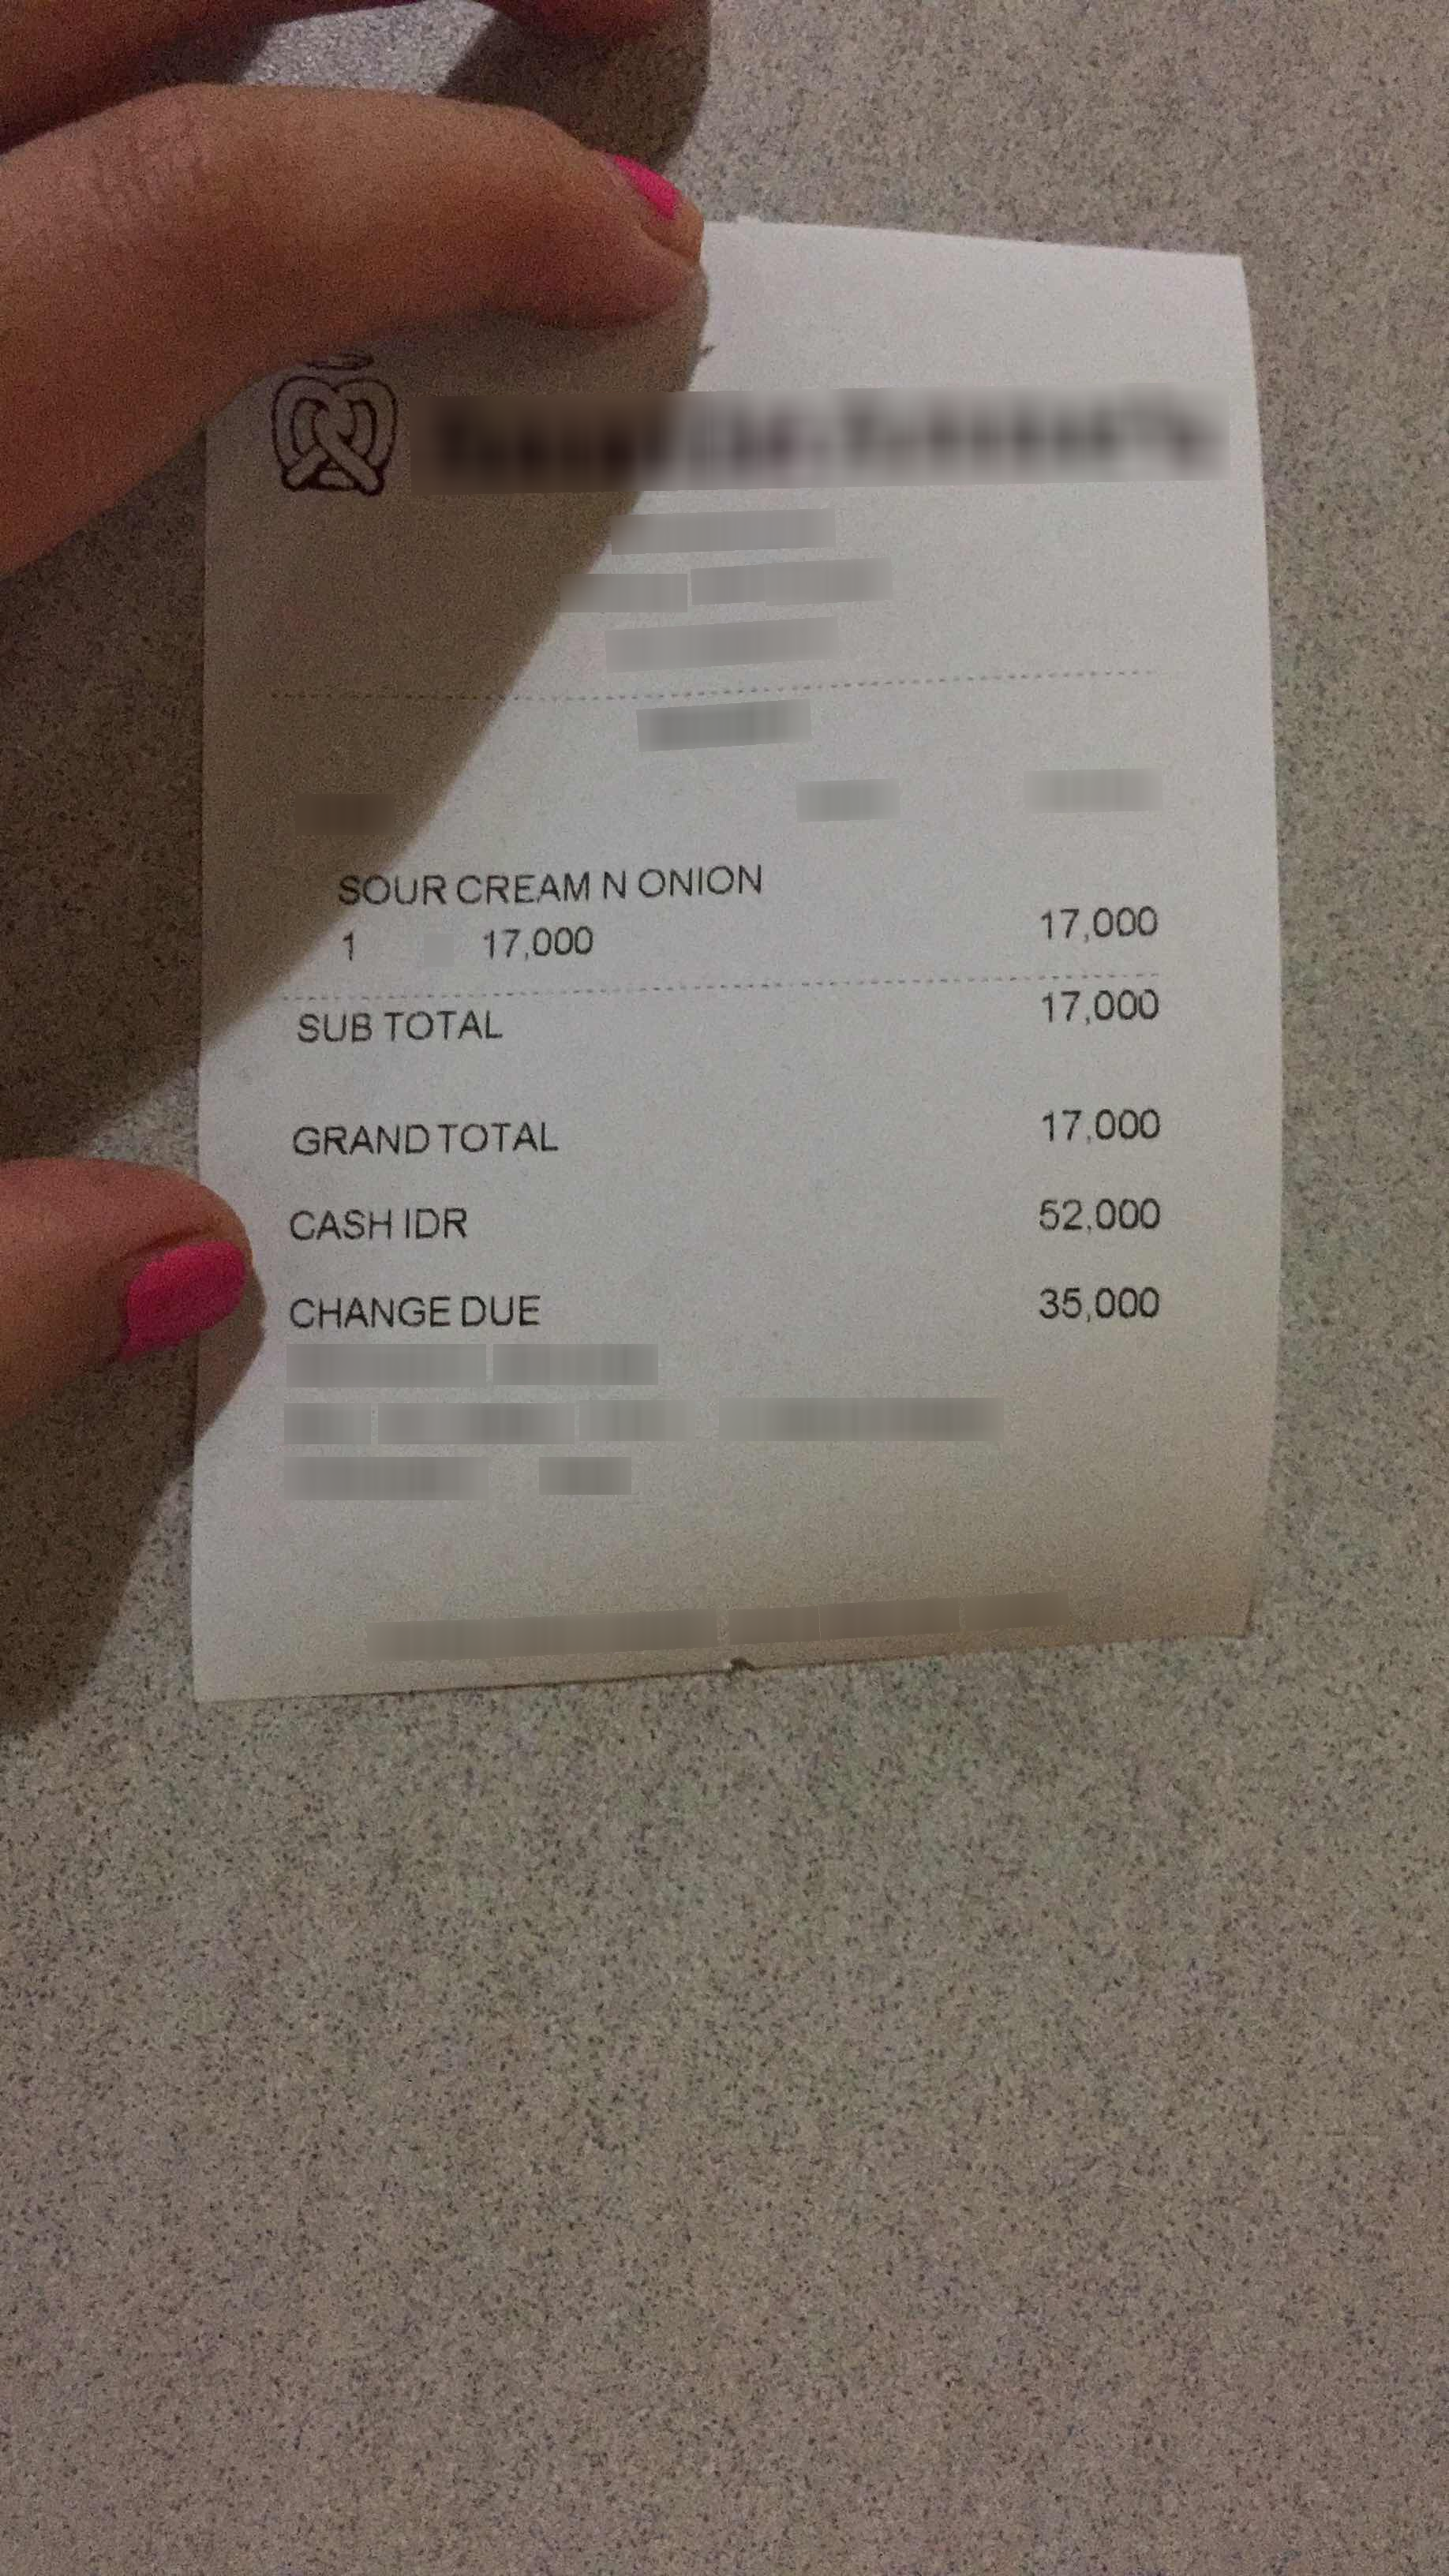
Number of items: 4
Subtotal: 17,000
Total: 17,000
OCR text regions:
text: SOUR
text: CREAM
text: N ONION
text: 1
text: 17,000
text: 17,000
text: GRAND TOTAL
text: 17,000
text: CASHIDR
text: 52,000
text: CHANGE
text: DUE
text: 35,000
text: SUB
text: TOTAL
text: 17,000